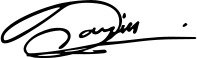
Signature of: barry gibb